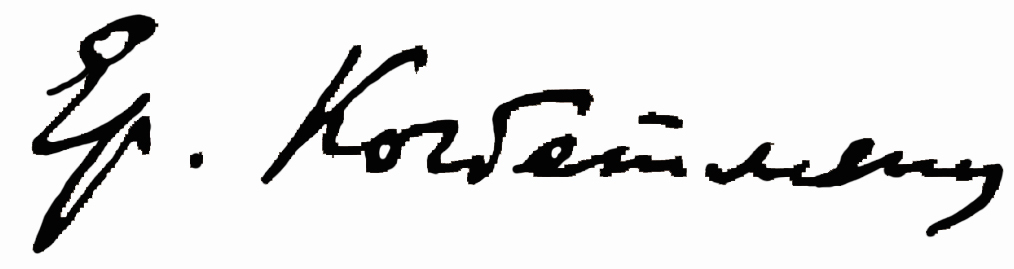
Signature of: ervand kogbetliantz